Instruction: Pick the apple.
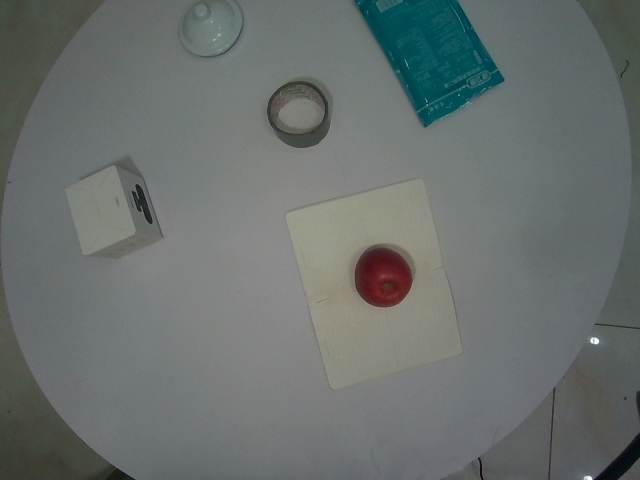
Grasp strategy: vertical